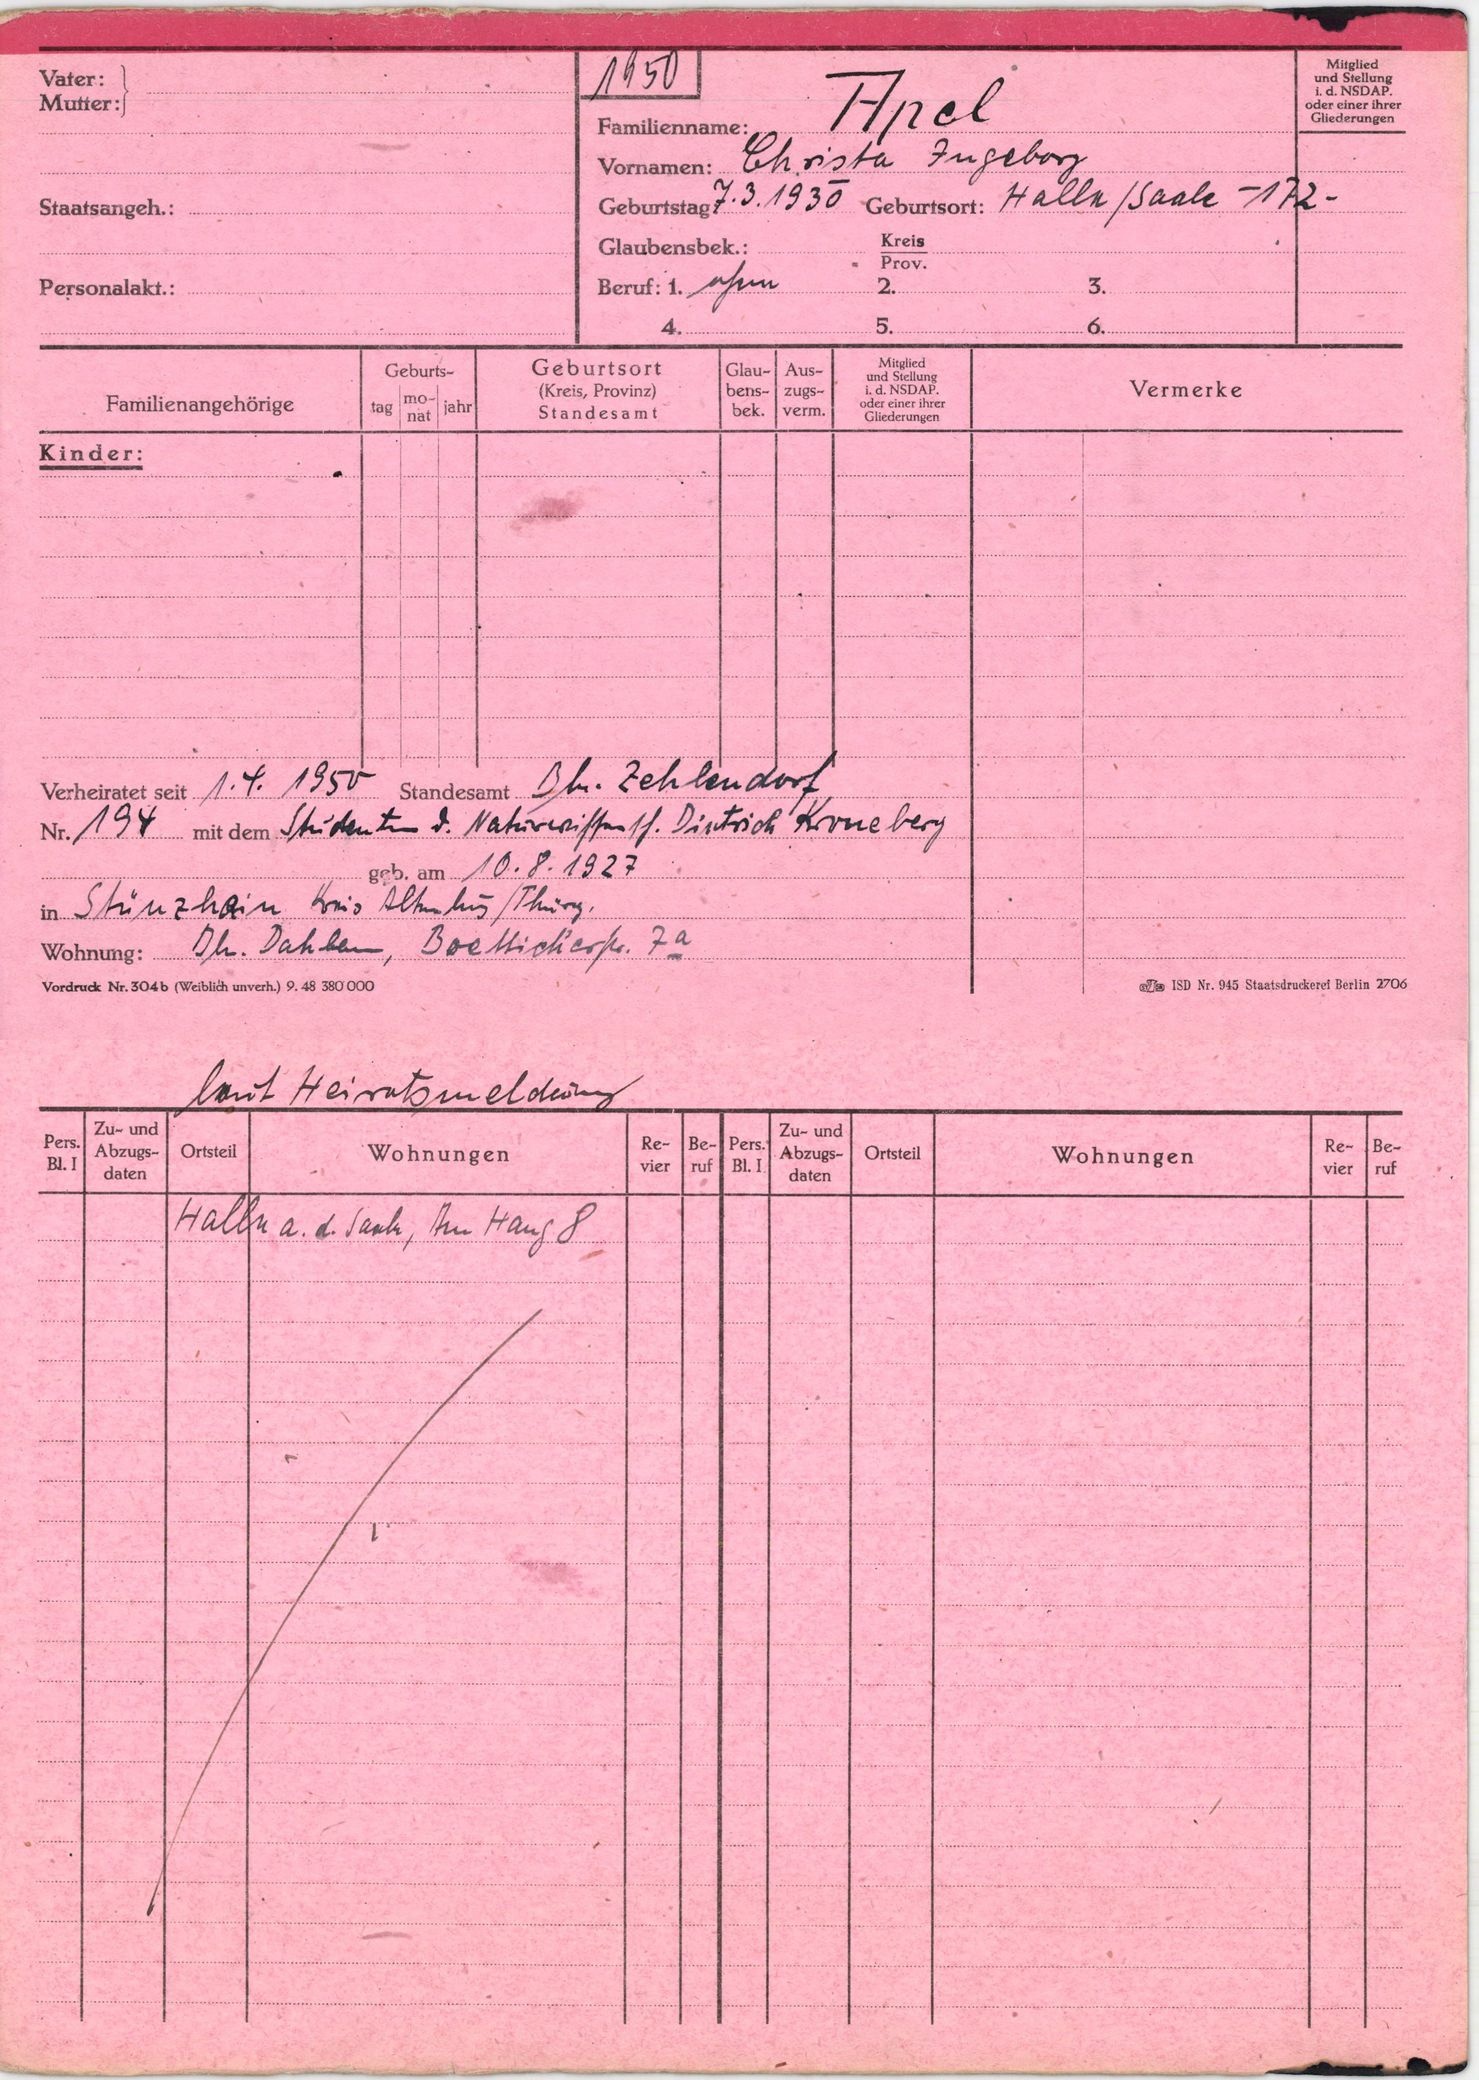
Apel